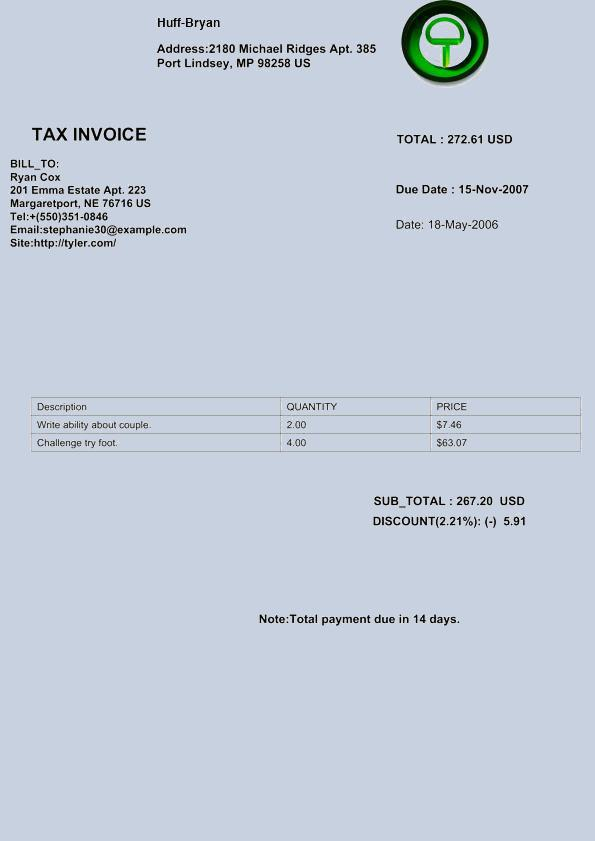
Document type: Invoice